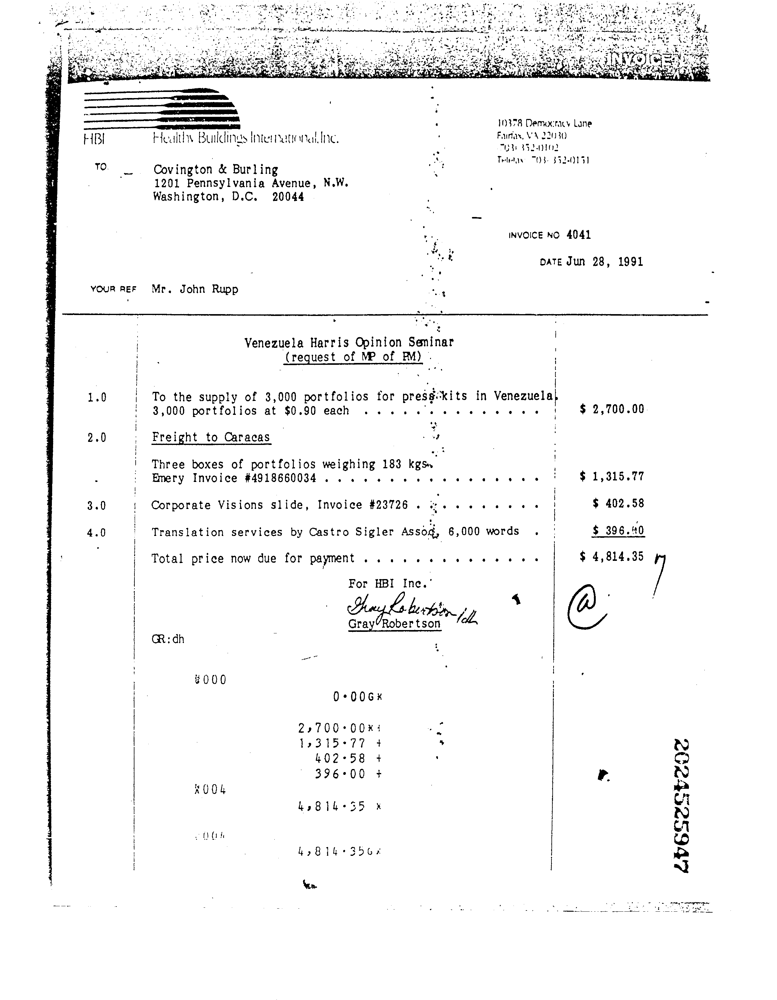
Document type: Invoice